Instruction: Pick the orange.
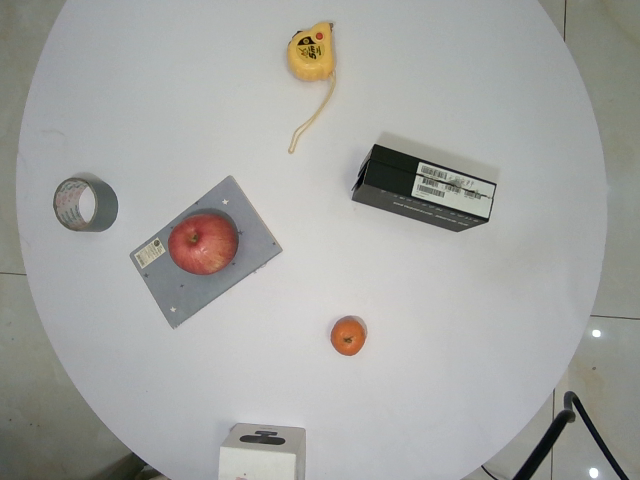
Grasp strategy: vertical